Question: What is the main concern?
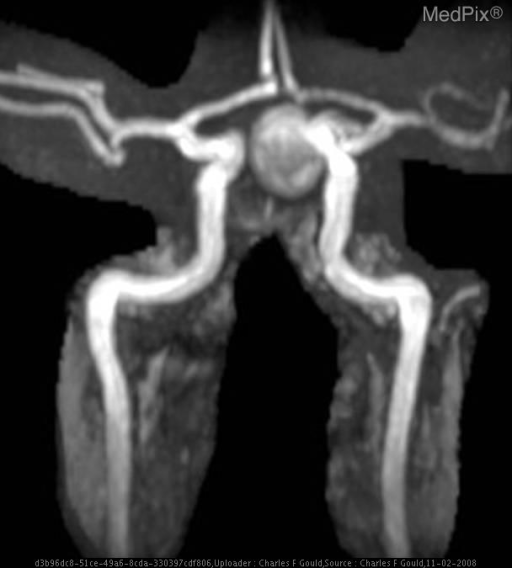
Answer: The findings suggest CT:  There is a berry aneurysm arising from the supraclinoid portion of the left internal carotid artery, measuring 16 mm AP x 13.5 mm CC x12 mm LAT with a 5-mm neck. The aneurysm projects medially and inferiorly from its origin and encroaches on the optic chiasm and pituitary fossa. The pituitary infundibulum may be displaced posteriorly.

MR:  The ventricles are the upper limits of normal in size. There is a mixed but primarily hypointense signal foci in the parasellar region to the left of midline superimposed over the sella.  On T2WI this has a hypointense signal similar to the signal void of the vesicle.  MR (T1W-Gd) shows enhancement.

MRA of the circle of Willis shows a flow void component and a central heterogeneous hyperintense signal component.. MRA of the circle of Willis demonstrates once again a flow void component with central heterogeneous hyperintense signal component.. The patient might have a history of 68 y.o. woman with 6 months of daily frontal headaches..